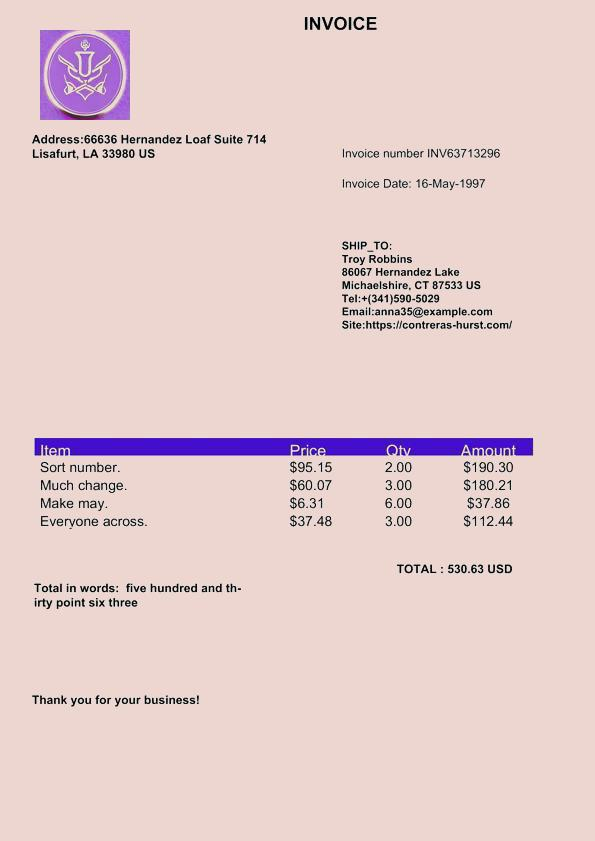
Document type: Invoice